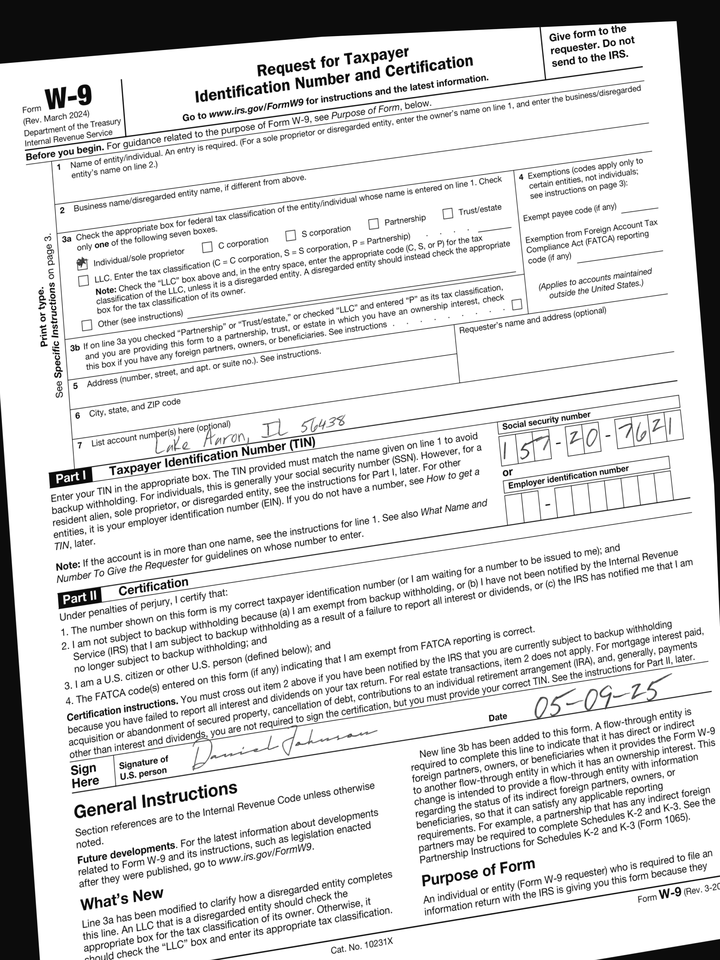
adr2: Lake Aaron, IL 56438
cbx: yes
ssn: 157207621
sdt: 05-09-25